Question: What are the imaging findings?
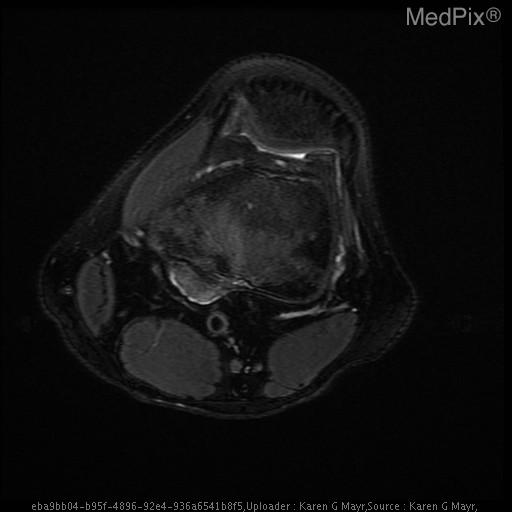
Answer: The imaging shows No evidence of arthrosis, fracture, avascular necrosis, or bone marrow edema.  There is a bony exostosis in the posteromedial aspect of the posterior distal femoral metaphysis with contiguous marrow.  The exophytic mass is well defined and measures 2-3mm.  It has increased T2 singal. The image and history is consistant with osteochondroma.

There is no evidence of meniscal or ligament tears. Distal femur with posterior exostosis demonstrating contiguity with medullary cavity.  High T2 'cap' signal at distal aspect of exostosis..